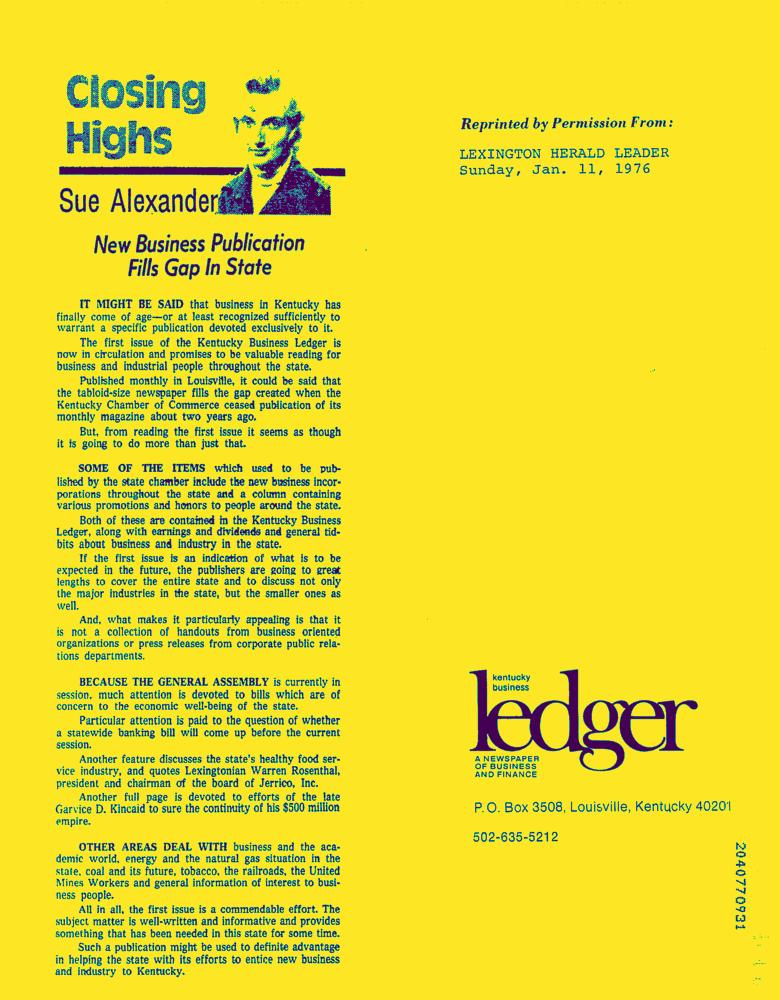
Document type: News-Article